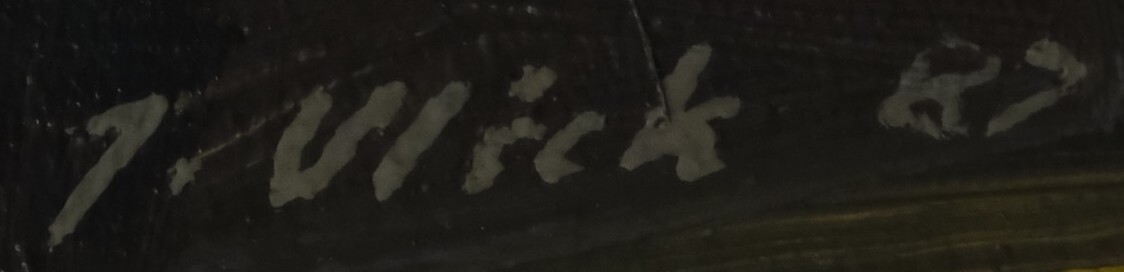
Signature of: jan vlček